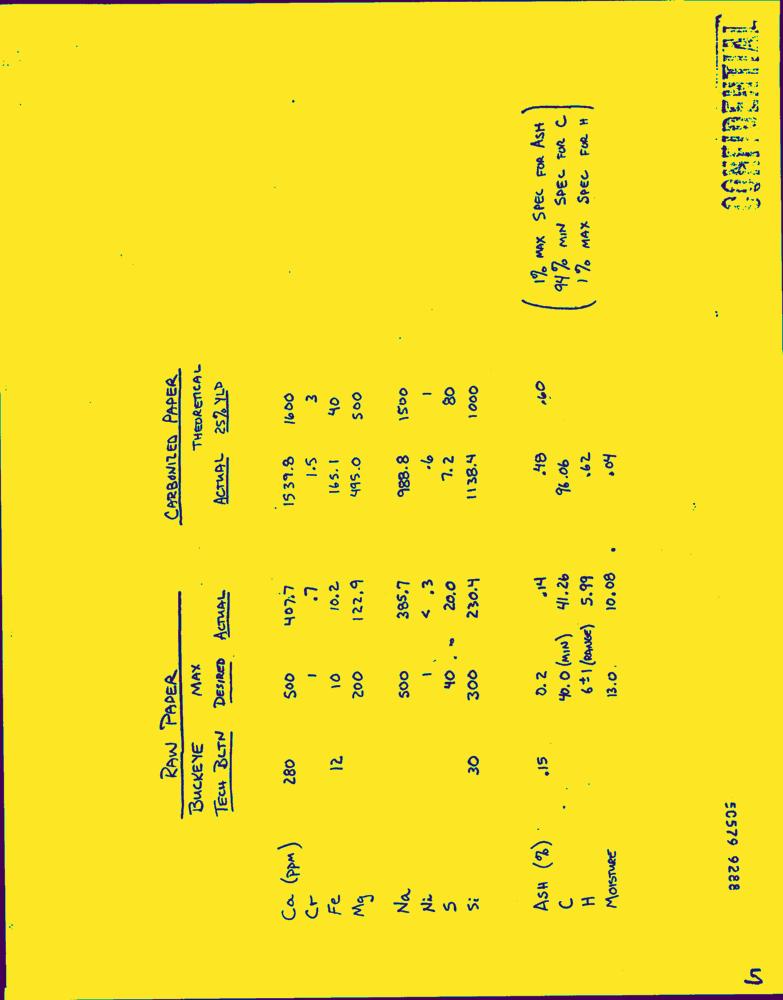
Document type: Hand-Written